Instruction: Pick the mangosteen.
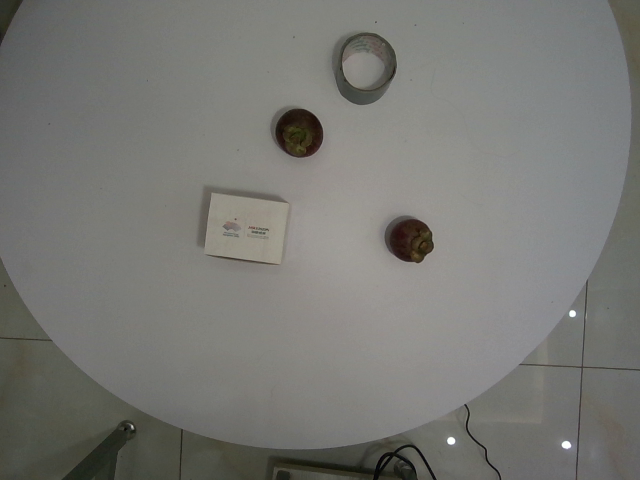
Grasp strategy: vertical